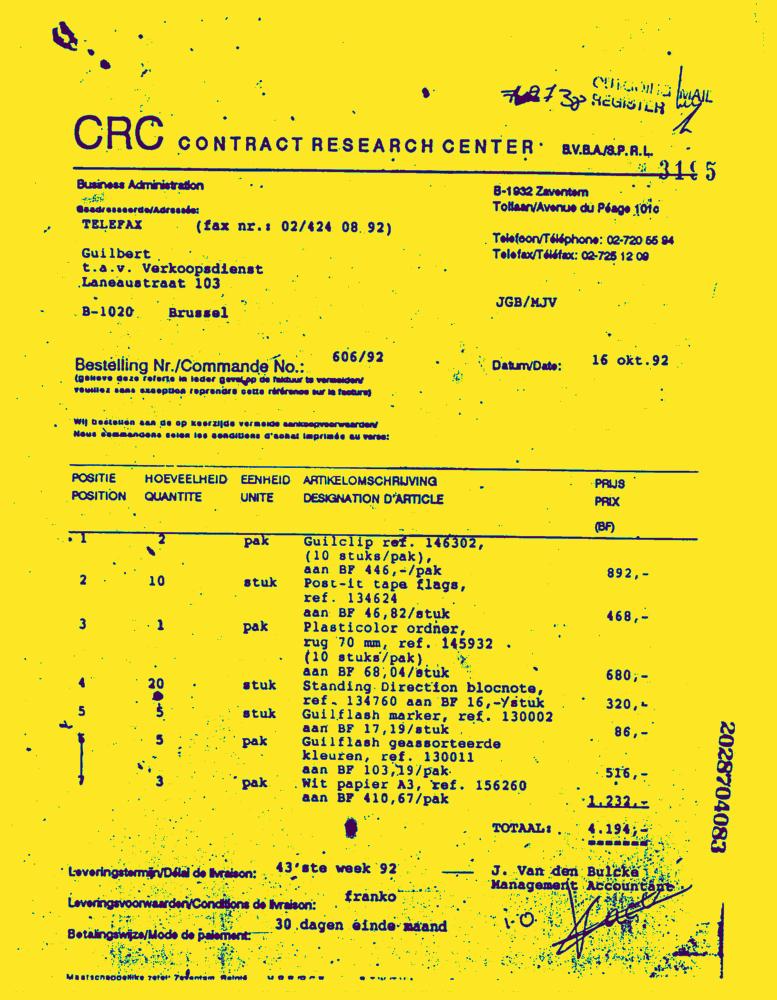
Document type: Invoice-Doc